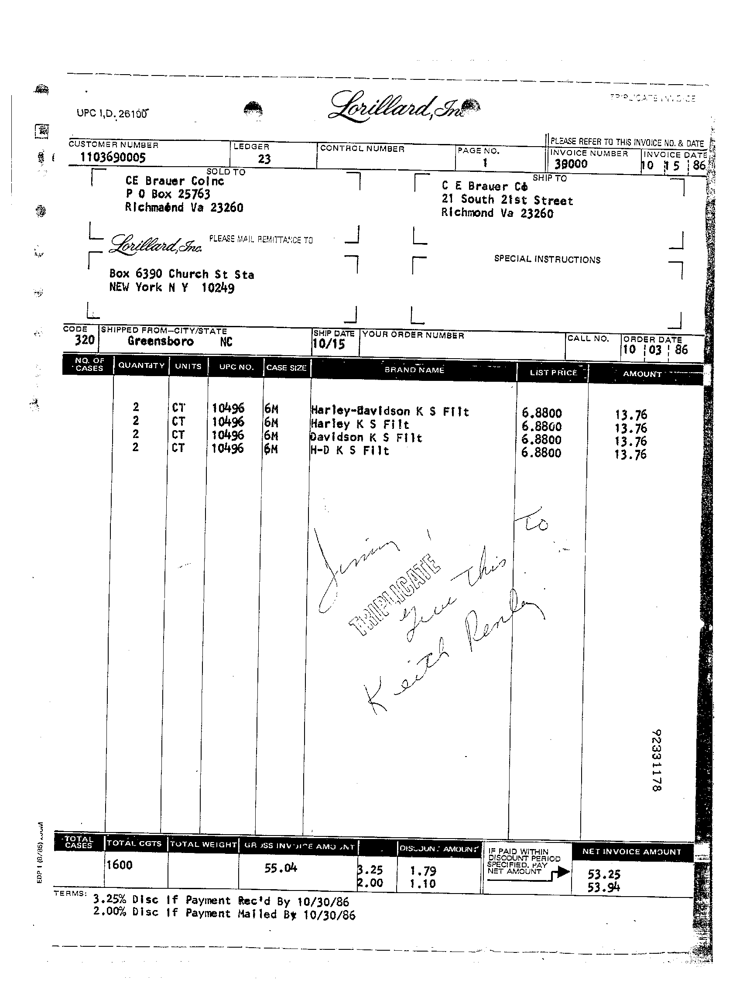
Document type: Invoice